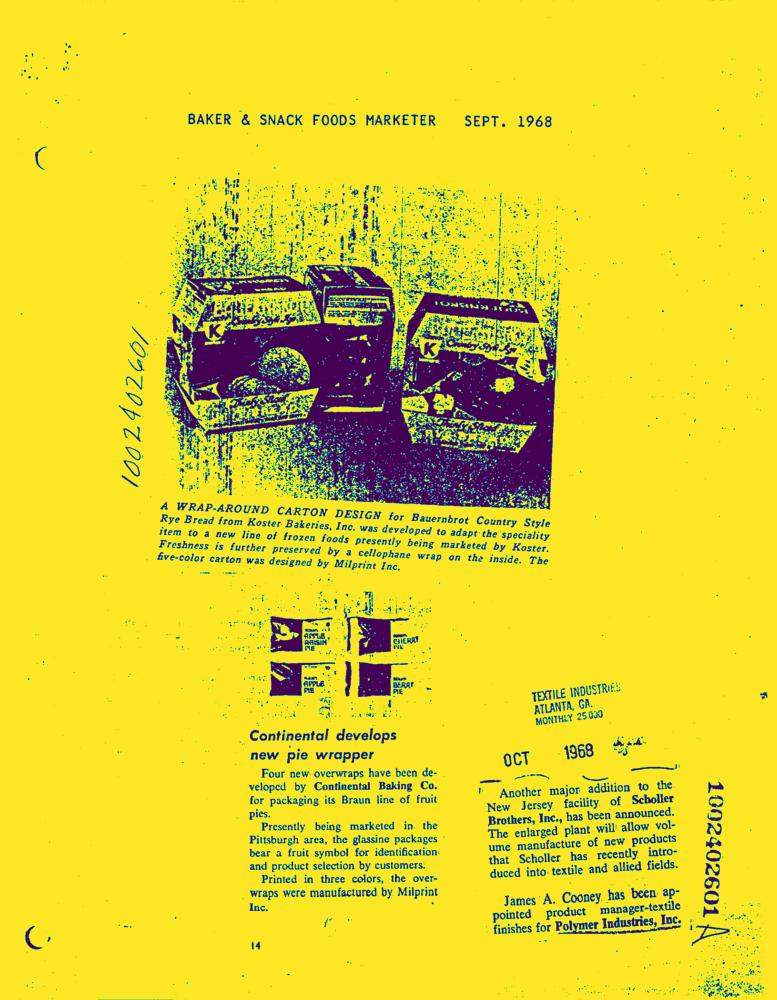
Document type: News-Article